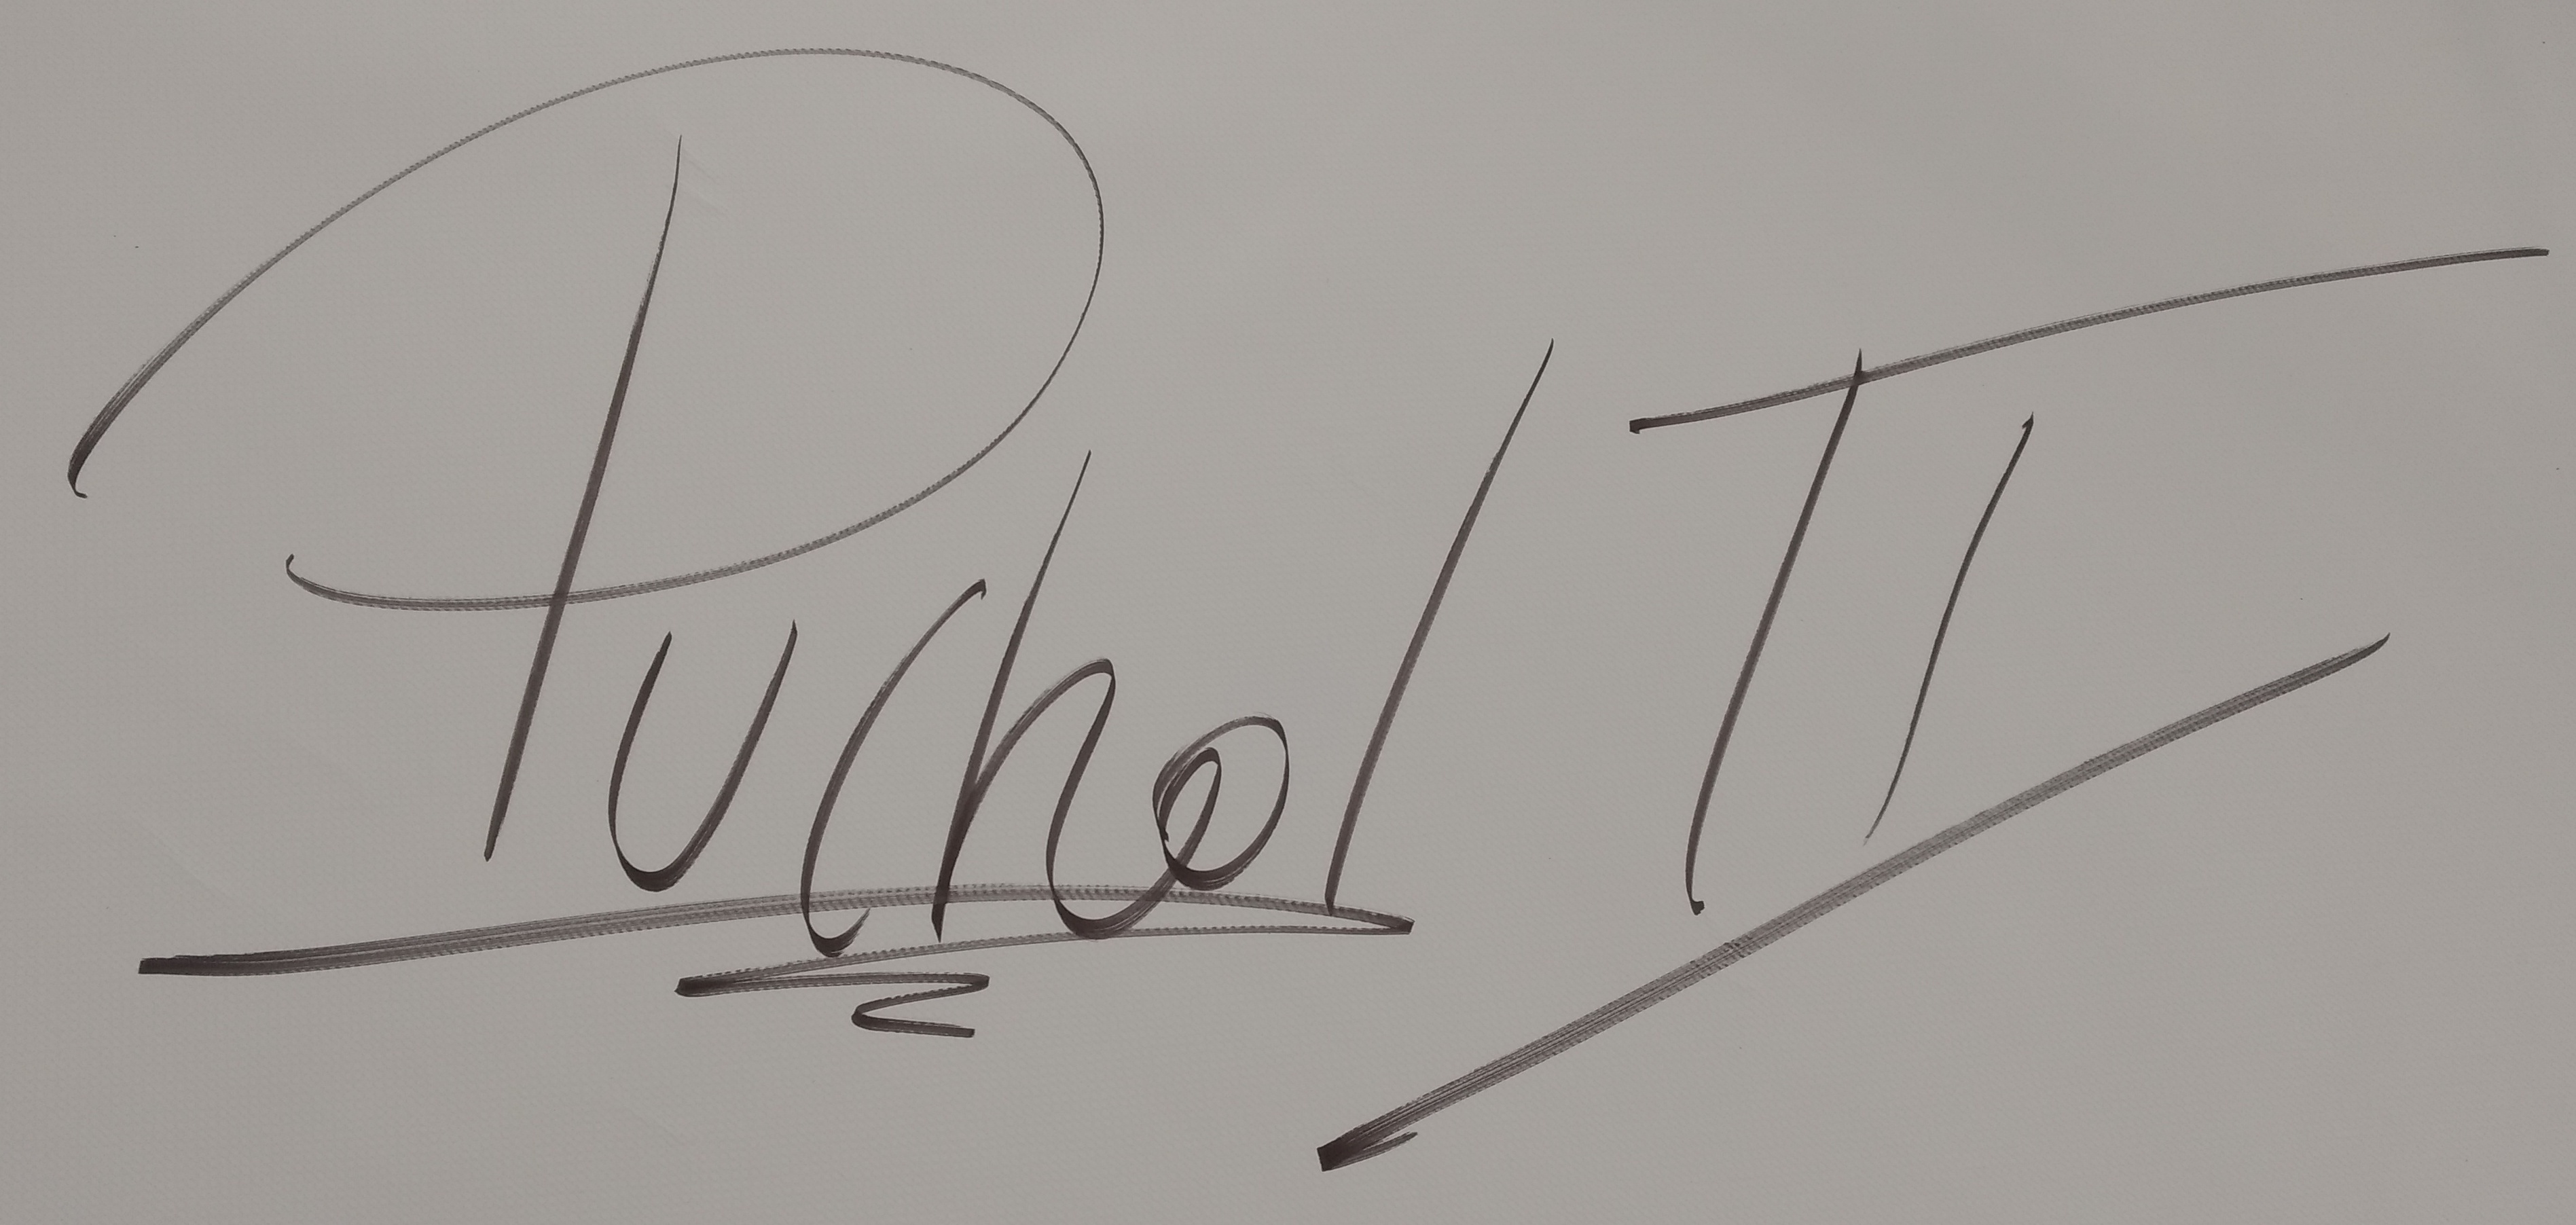
Signature of: puchol ii